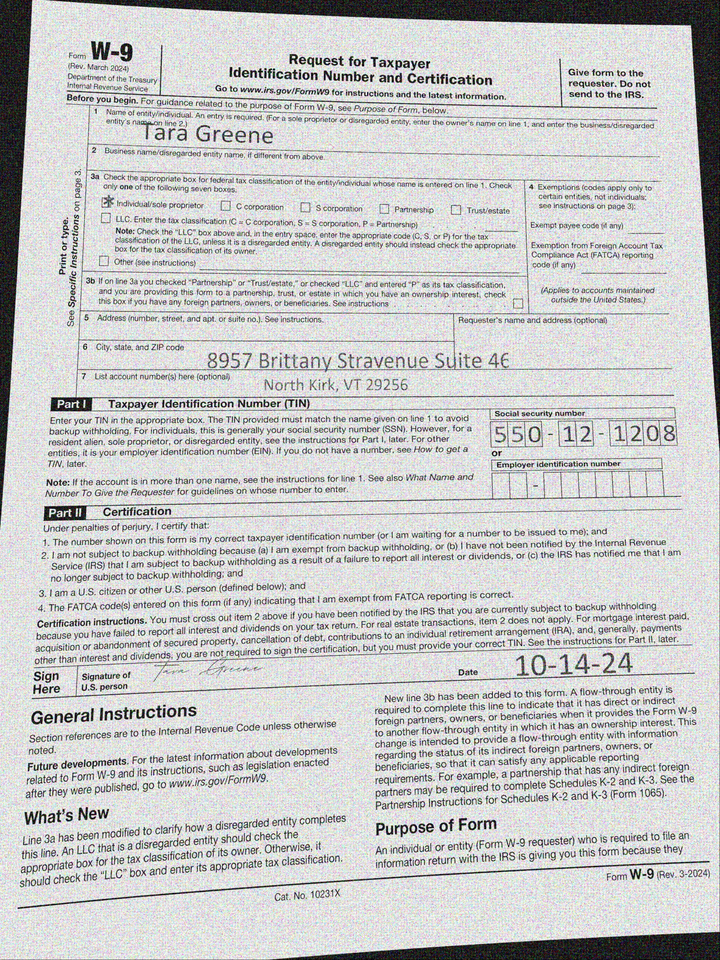
adr1: 8957 Brittany Stravenue Suite 466
adr2: North Kirk, VT 29256
cbx: yes
ssn: 550121208
enm: Tara Greene
sdt: 10-14-24